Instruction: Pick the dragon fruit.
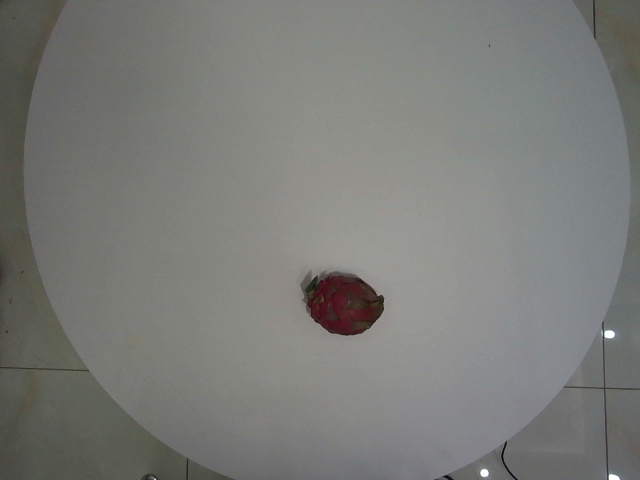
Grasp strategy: vertical